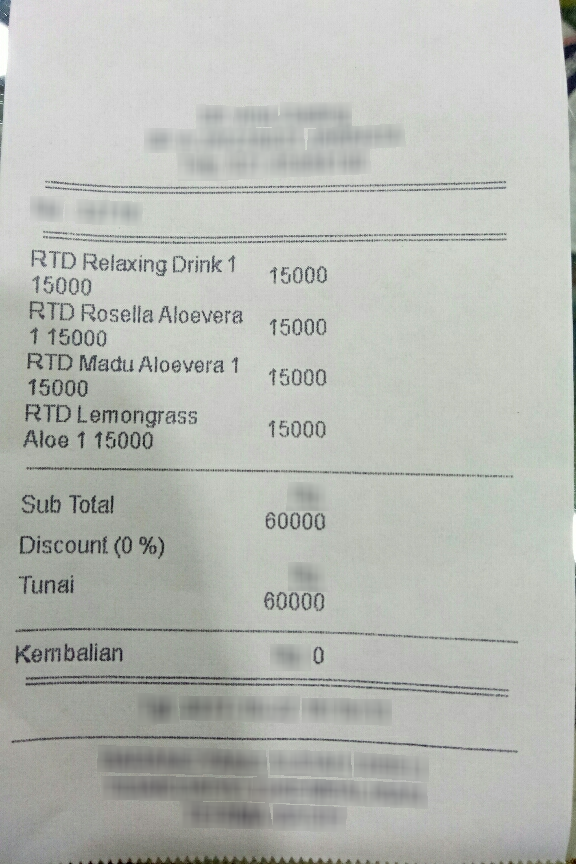
Number of items: 4
Total: 60000
OCR text regions:
text: RTD
text: Relaxing
text: Drink
text: 1
text: 15000
text: 15000
text: RTD
text: Rosella
text: Aloevera
text: 1
text: 15000
text: 15000
text: RTD
text: Madu
text: Aloevera
text: 1
text: 15000
text: 15000
text: RTD
text: Lemongrass
text: Aloe
text: 1
text: 15000
text: 15000
text: Discount
text: (0%)
text: Sub
text: Total
text: 60000
text: Tunai
text: 60000
text: Kembalian
text: 0